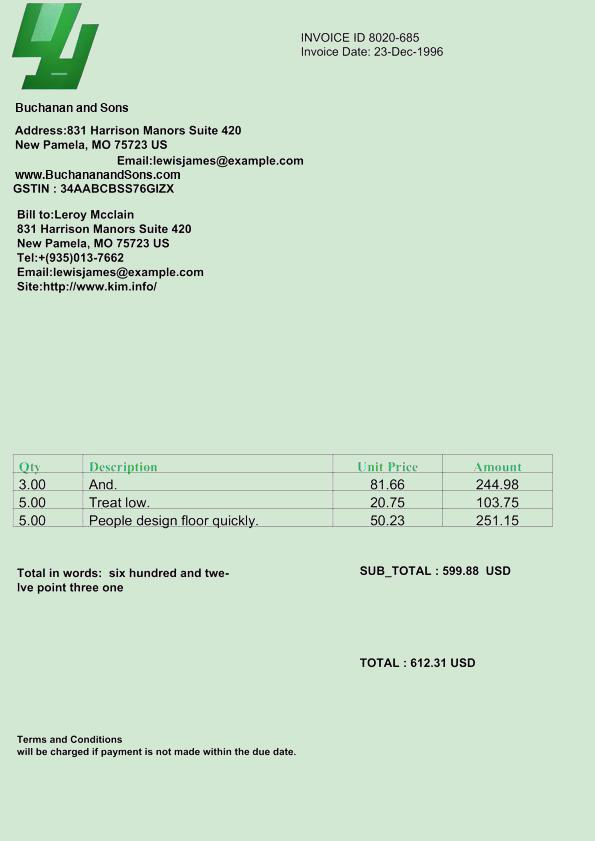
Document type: Invoice